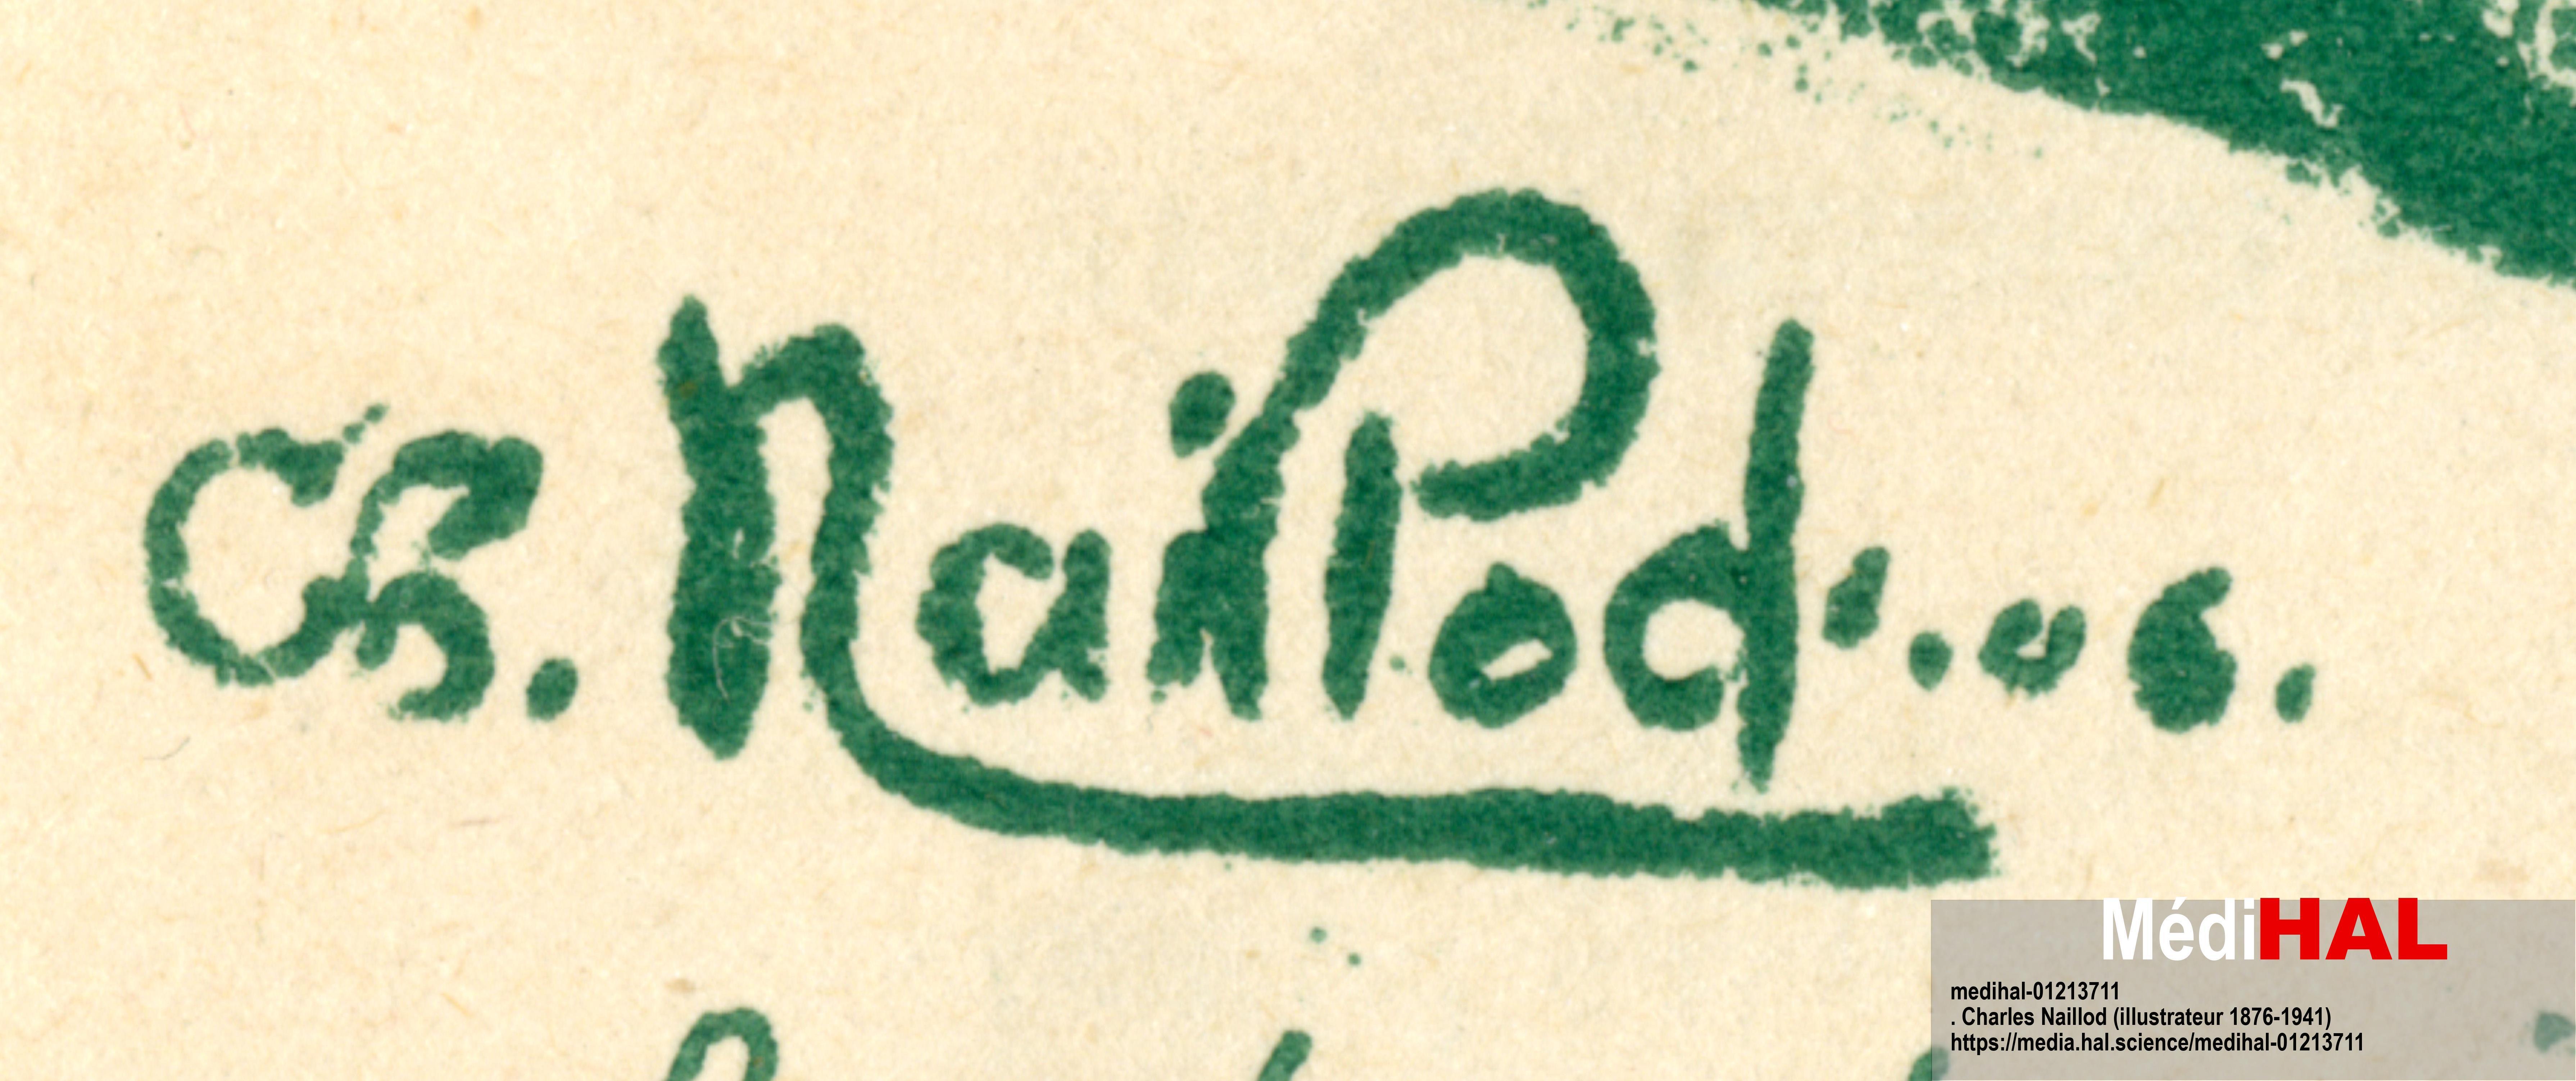
Signature of: charles naillod